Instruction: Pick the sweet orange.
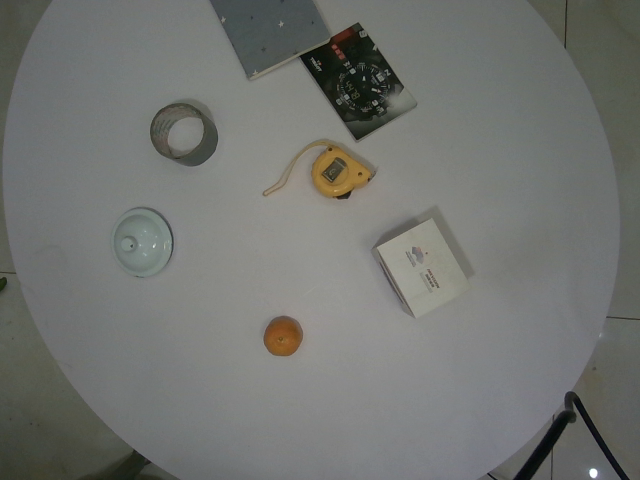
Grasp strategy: vertical